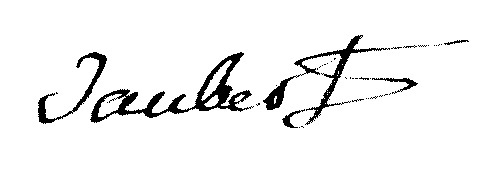
Signature of: louis martin daubert